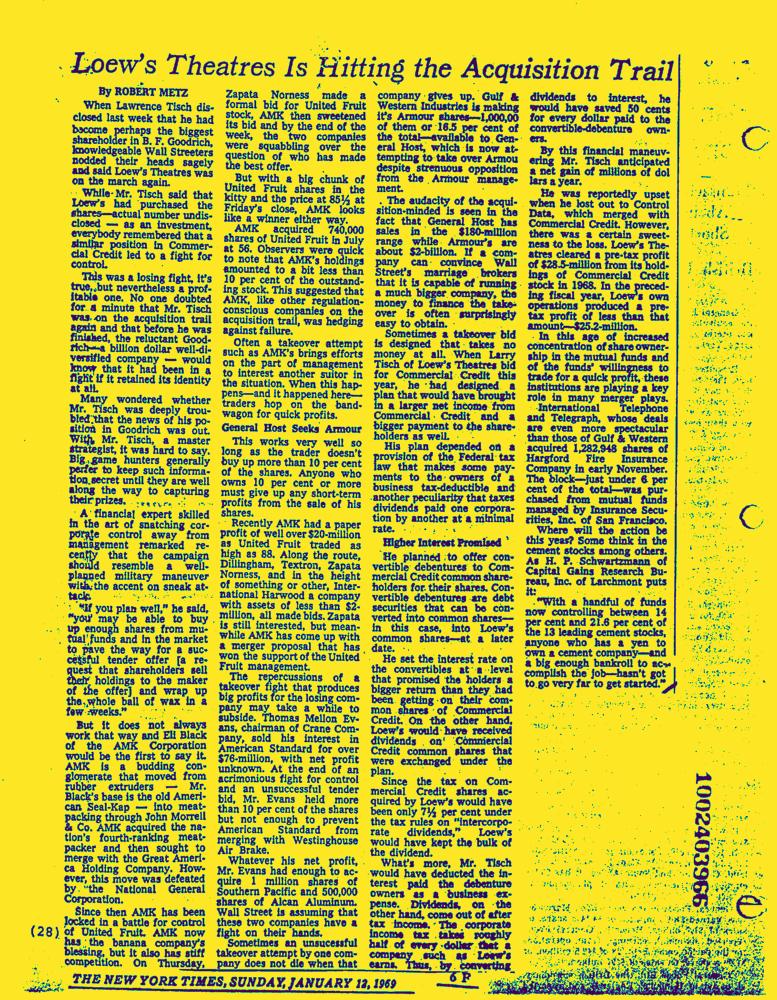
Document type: News-Article